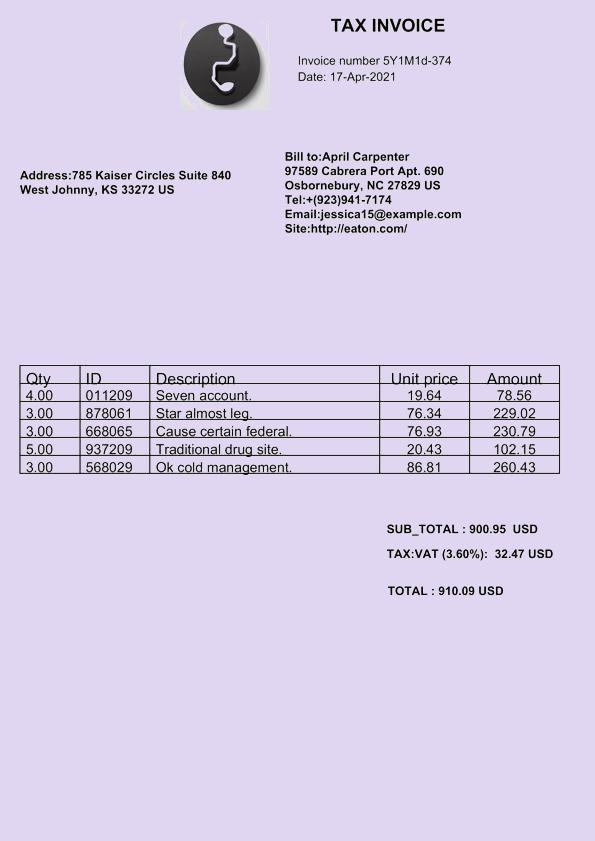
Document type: Invoice